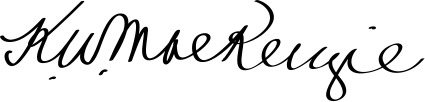
Signature of: kenneth w mackenzie